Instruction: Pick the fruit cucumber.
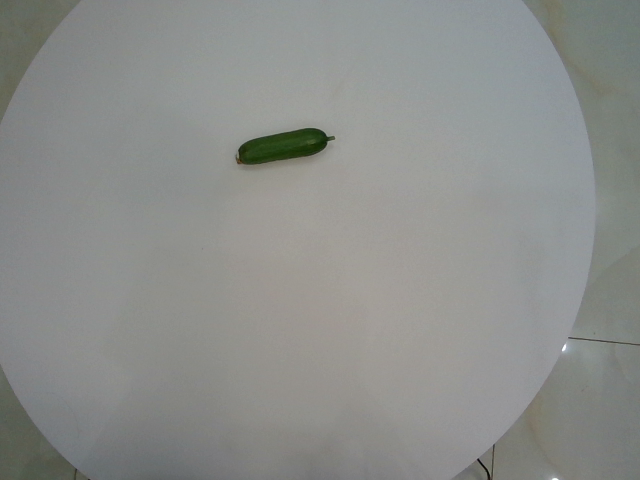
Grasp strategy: vertical